Question: What might the diagnosis be?
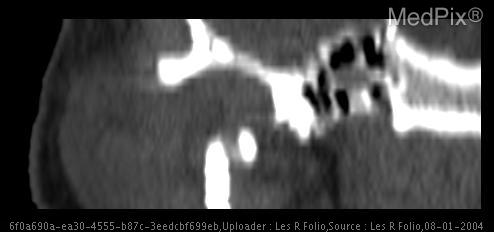
Answer: The possible diagnosis includes Fracture right mandibular condyle.